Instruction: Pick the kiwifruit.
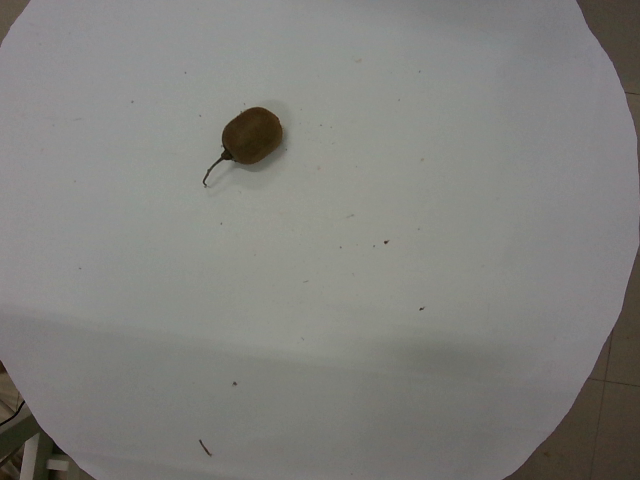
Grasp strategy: vertical